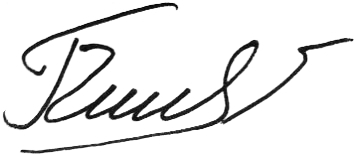
Signature of: rza talibov